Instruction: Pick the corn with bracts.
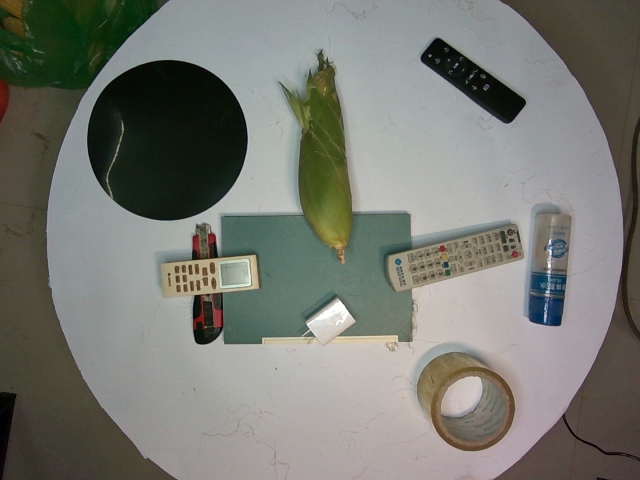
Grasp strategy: vertical